Can you pull out the amount in words, numerical amount, payee's name, date of the cheque, and the bank's name from the image?
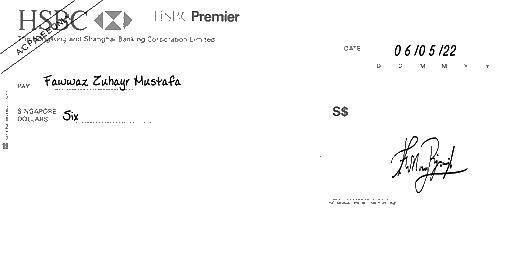
amt_in_words: Six
amt_in_figures:
payee_name: Fawwaz Zuhayr Mustafa
bank_name: HSBC
cheque_date: 06/05/22